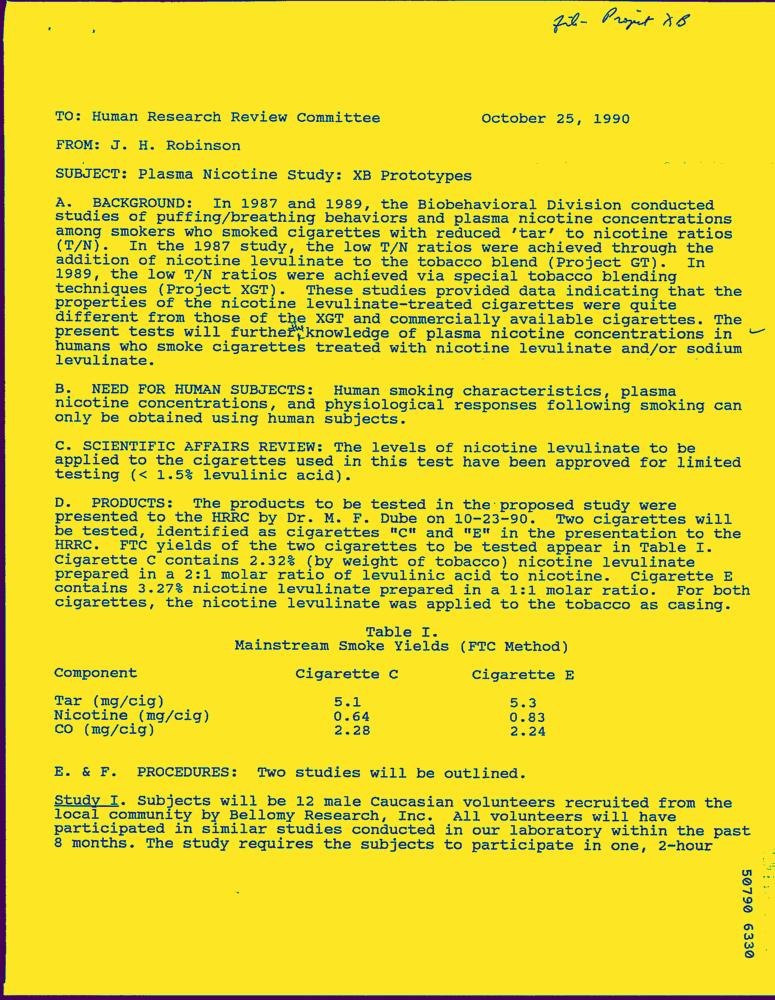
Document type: Letter-Doc